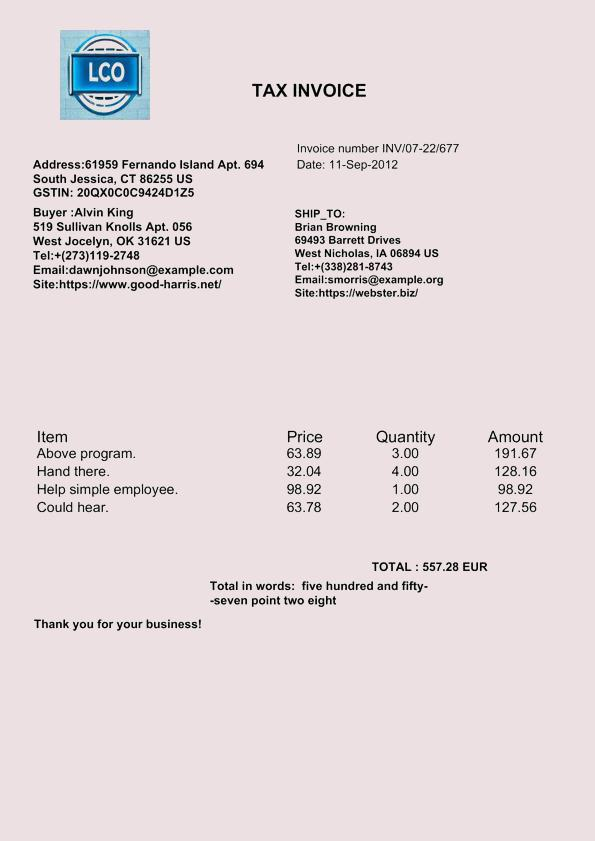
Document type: Invoice